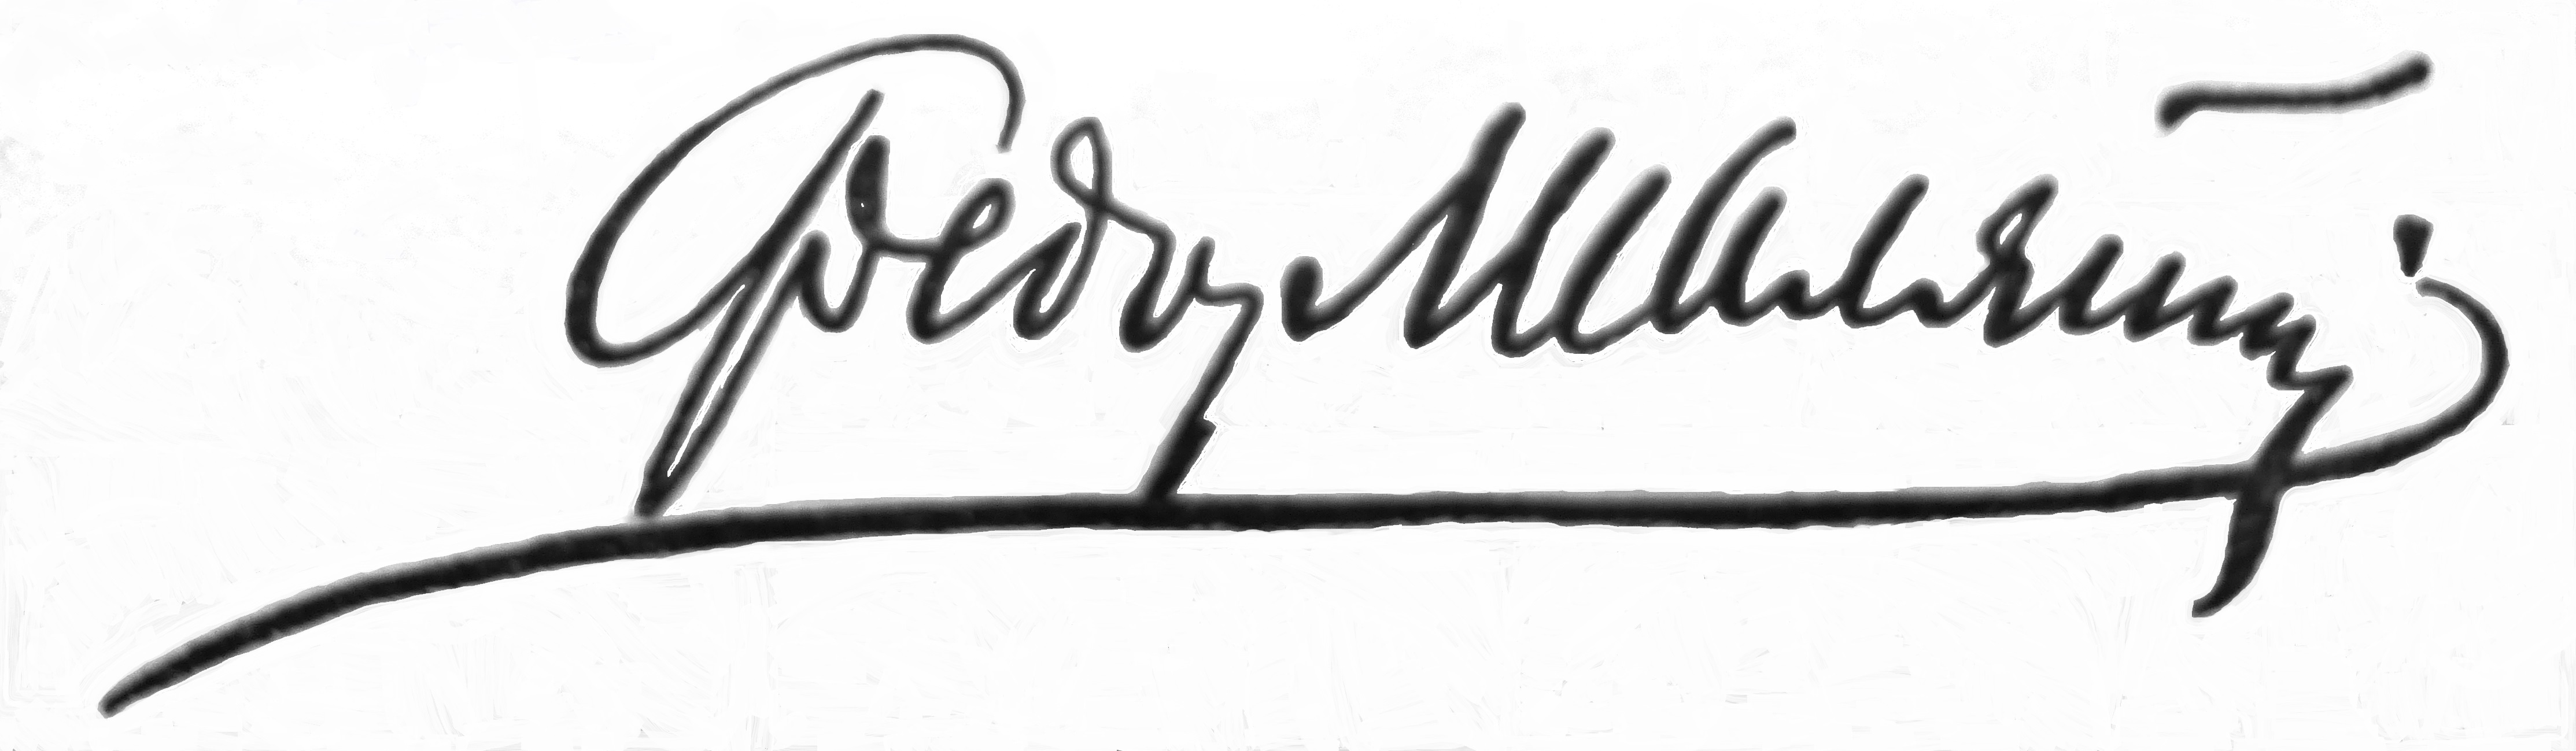
Signature of: feodor chaliapin